Patient: Female, age 17
A 17-year-old female with the second relapse of B-ALL received chimeric antigen T-cell (CART) salvage therapy, followed by co-transplantation of haploidentical stem cells and unrelated cord blood in September 2021. The patient had a previous disseminated pulmonary tuberculosis infection during the first relapse in July 2020. However, she recovered well after treatment with anti-tuberculosis drugs, including isoniazid (10 mg/kg/day), rifampicin (10 mg/kg/day), and levofloxacin (10 mg/kg/day) from July 2020 to April 2021, and continued to receive oral isoniazid prophylaxis until 3 days prior to HSCT. Chest computed tomography (CT) revealed no residual tuberculosis lesions and interferon-gamma (IFN-gamma) release assays was negative prior to transplantation. Furthermore, there was no evidence of fungal infection during chemotherapy or prior to HSCT.
The patient received a myeloablative conditioning regimen consisting of cyclophosphamide, busulfan, fludarabine, and thiotepa without total body irradiation. The post-transplant immunosuppressants included of post-transplant cyclophosphamide, cyclosporine, and mycophenolate mofetil. In addition, oral posaconazole (200 mg every 8h) was commenced 3 days after HSCT as an antifungal prophylaxis. Additionally, neutrophils and platelets were engrafted on 15 and 24 days after transplantation, respectively. Engraftment syndrome with fever, skin rashes, and elevated bilirubin levels was observed during cell engraftment from day 14 after transplantation. However, these symptoms resolved after intravenous administration of methylprednisolone (1 mg/kg/day for 4 days from day 15 to day 18, after which the dose was tapered and discontinued on 27 days after HSCT). No other severe complications were noted.
The patient began to cough slightly from 23 days after HSCT. Since this patient had a history of tuberculosis infection, rifapentine (600 mg per week) was administered in combination with isoniazid (10 mg/kg/day) for tuberculosis prophylaxis. However, the patient showed no signs of respiratory distress, including dyspnea, tachypnea, and hypoxemia. The cough lasted five days, and the patient developed a throbbing, dull pain in the back. A chest CT was performed, and a large nodular lesion (32.02 mm x 24.77 mm x 42.73 mm) with a faint surrounding vitreous subpleural of the right upper lobe was observed (Figure 1A and B). Therefore the patient was suspected of having tuberculosis or an IFI, and a bronchoscopy was performed. Caspofungin (loading dose at 70 mg/m2 for 1 day and then 50 mg/m2/day) was commenced on day 27 after HSCT, and posaconazole was switched to intravenous voriconazole (loading dose at 9mg/kg, every 12h, for 1 day and then 8mg/kg, every 12h) because the patient developed a fever 4 days later. The bronchoalveolar (BAL) fluid was positive for cytomegalovirus (CMV), human herpes virus 6 (HHV-6), and Actinomyces odontolyticus using next-generation sequencing. However, in contrast, using the PCR-based analysis, the BAL fluid was negative for fungi and tuberculosis. In addition, bacterial and fungal cultures of the BAL fluid were negative.
The antibiotics, imipenem (15mg/kg, every 6h) and high-dose penicillin (100,000 U/kg, every 6 h) were administered to treat Actinomyces infections for 2 months. Ganciclovir (5 mg/kg, every 12h) was also commenced for antiviral treatment. Despite the above treatment, the patient began to have hemoptysis, and a reassessment of the chest CT showed that the lung lesion was unresolved. Therefore, a wedge resection of the lung lesion was performed because the lesion was still localized. The next-generation sequencing analysis of the lung tissue revealed C. cinerea infection (NCBI accession PRJNA938261). This was later confirmed when septate hyphae were observed by both Wright-Giemsa and hexamine-silver staining of lung sections, indicative of C. cinerea infection (Figure 2). Therefore, antifungal treatment was switched to amphotericin B (starting from 0.1 mg/kg/day then gradually increased to 0.7 mg/kg/day) for 2 weeks, followed by oral voriconazole as follow-up therapy. Chest CT scans showed no new lung lesions 5 months after the wedge resection surgery (Figure 1C).
Keywords: coprinopsis cinerea, hormographiella aspergillata, case report, hematopoietic stem cell transplantation, invasive fungal infection, leukemia
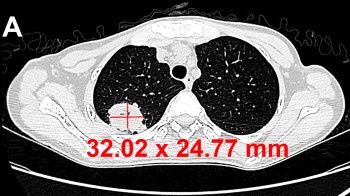
Image caption: Chest computed tomography images of the patient before and after wedge resection of the lung lesions. coronal. CT scan images revealed a large nodular lesion (32.02 mm x 24.77 mm x 42.73 mm) with a faint surrounding vitreous subpleural located in the right upper lobe.